Question: What appears to be the issue?
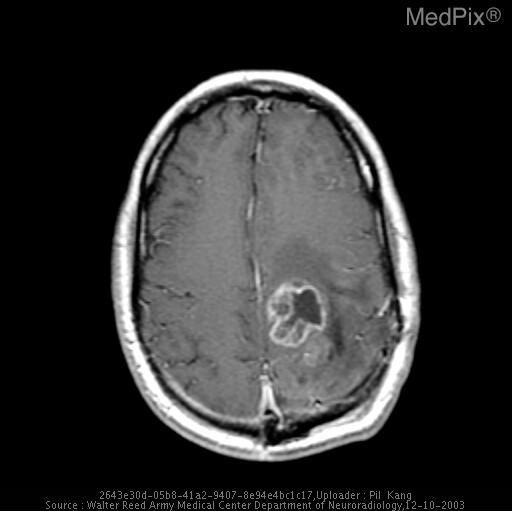
Answer: The findings suggest Initial multiple MR images demonstrate a ring-enhancing lesion in the site of glioma, previously treated with radiation therapy, with some areas of nodular changes.

MR spectroscopy of normal site, TE = 144 msec, which demonstrates prominent N-acetylaspartate (NAA) peak at the 2.0 ppm, which is the normal neuronal marker.  Creatine peak at 3.0 ppm and choline peak at 3.2 ppm are also demonstrated, showing normal relationships.

MR spectroscopy of the abnormal site, TE = 144 msec, which demonstrates elevation of the choline peak, and the suppression of the NAA peak, along with an inverted peak at the 1.0-1.2 ppm, which is the lactate peak (which characteristically inverts at TE = 144 msec).  These findings suggest tumor recurrence with some areas of necrosis, rather than radiation-induced changes.. MR images demonstrate an irregular ring-enhancing lesion at the site of the glioma.  Because this patient has also had radiation therapy, the differential diagnosis includes: residual tumor, recurrent tumor, and radiation changes.. The patient might have a history of 38 y.o. man with previously diagnosed high-grade glioma in the left parietal lobe, s/p radiation treatment..